Question: What appears to be the issue?
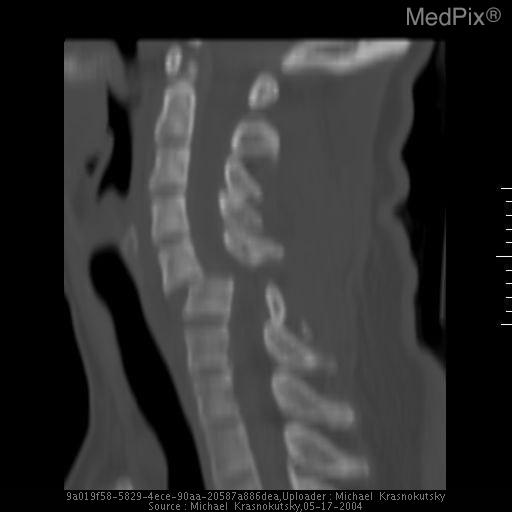
Answer: The findings suggest More than 50% anterior subluxation of C5 on C6 with bilateral locked facets.. CT reconstructed sagittal plane of the cervical spine demonstrates bilateral locked facets at C5-6 level.   The spinal canal is impinged and narrowed at the C5-6 level.. The patient might have a history of 33 year old woman was sitting on the trampoline while another person was bouncing on it.  She was thrown into the air about 1 foot and was hyperflexed on landing..